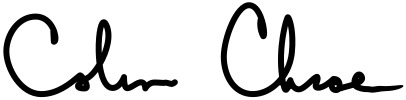
Signature of: colin robert chase